Question: What is the potential diagnosis?
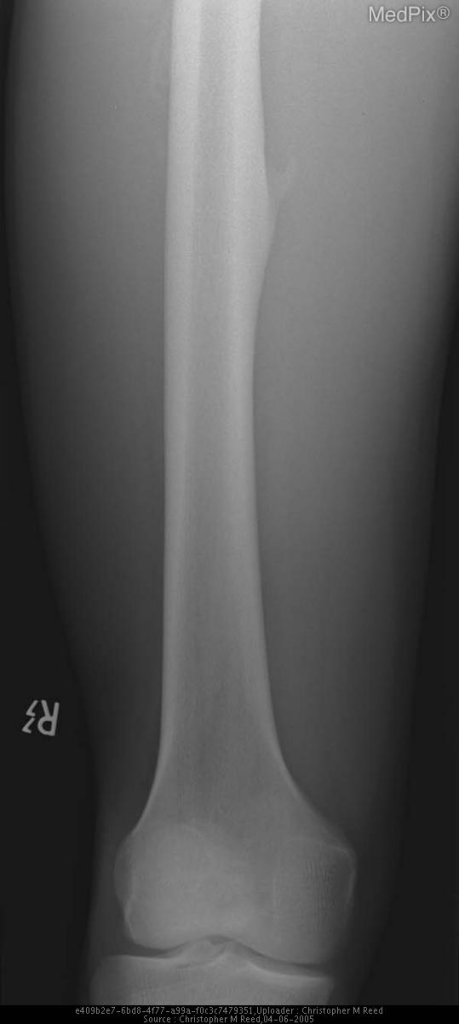
Answer: The possible diagnosis includes Bizarre Parosteal Osteochondromatous Proliferation / Myositis Ossificans
Florid Reactive Periostitis
Osteochondroma
Parosteal Osteosarcoma
Ewings Sarcoma.